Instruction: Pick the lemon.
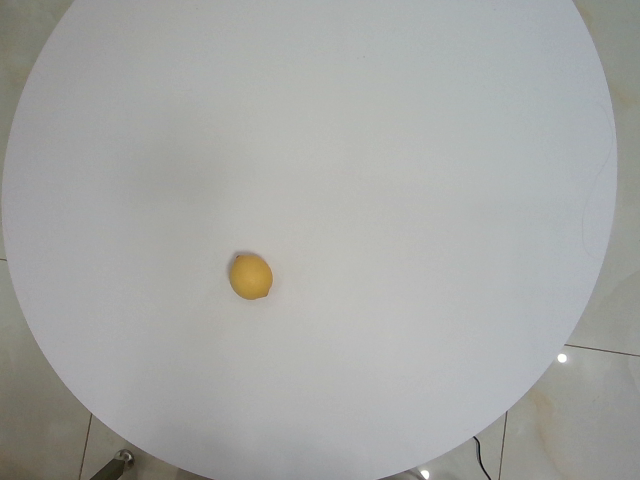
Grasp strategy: vertical